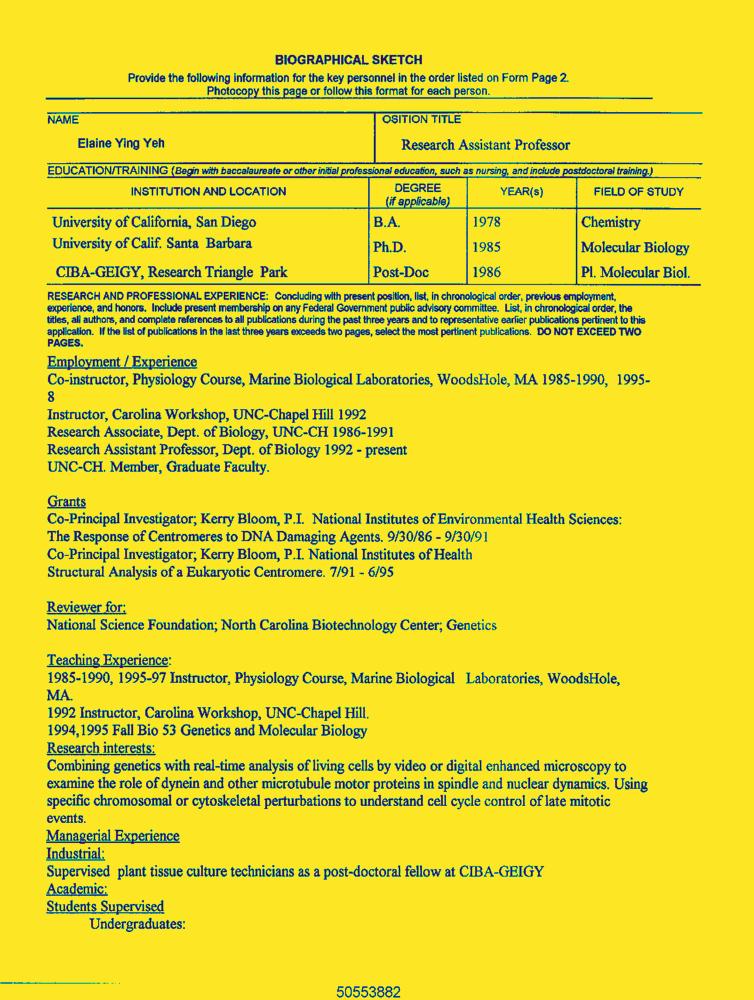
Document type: Resume-Doc